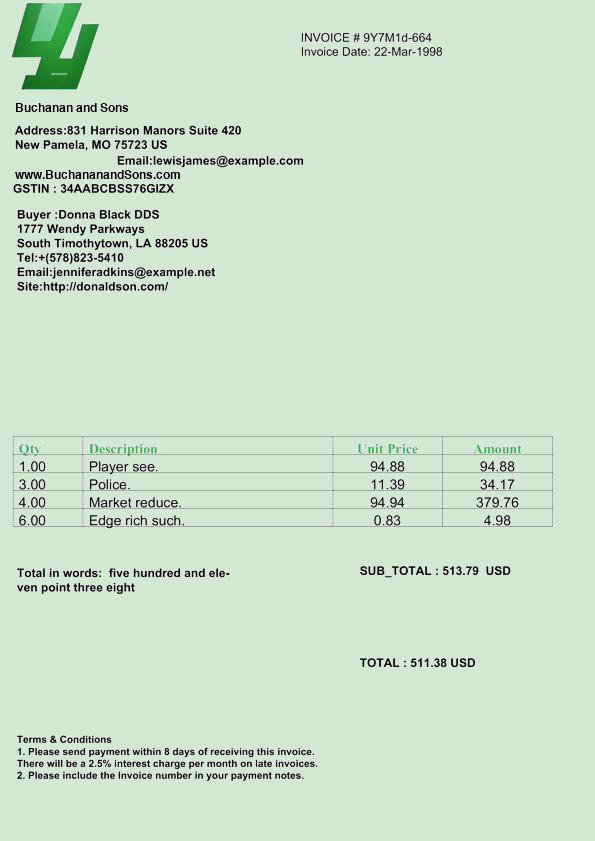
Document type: Invoice